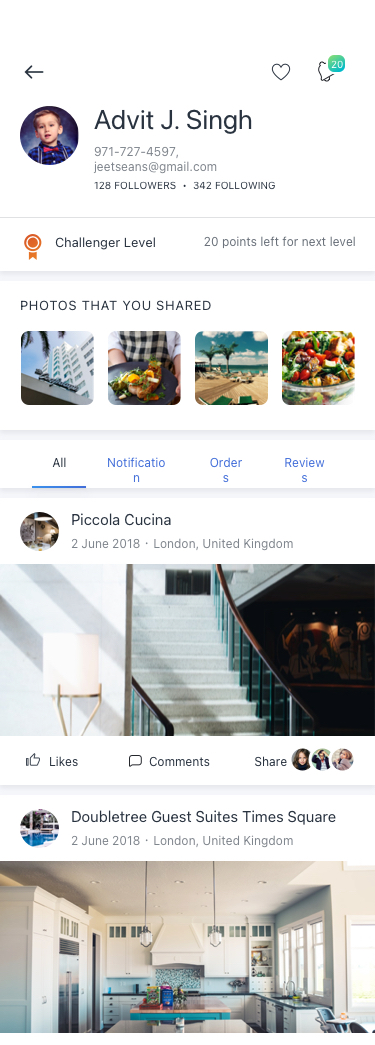
Text in this UI design:
All
Notification
Reviews
Orders
Piccola Cucina
2 June 2018 · London, United Kingdom
Share
Comments
Likes
Doubletree Guest Suites Times Square
2 June 2018 · London, United Kingdom
Photos that you shared
128 Followers  •  342 Following
Advit J. Singh
971-727-4597, jeetseans@gmail.com
20 points left for next level
Challenger Level
20